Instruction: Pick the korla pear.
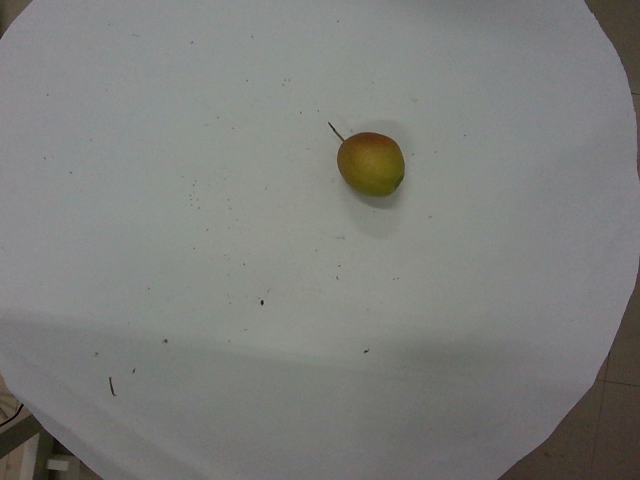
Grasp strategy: vertical